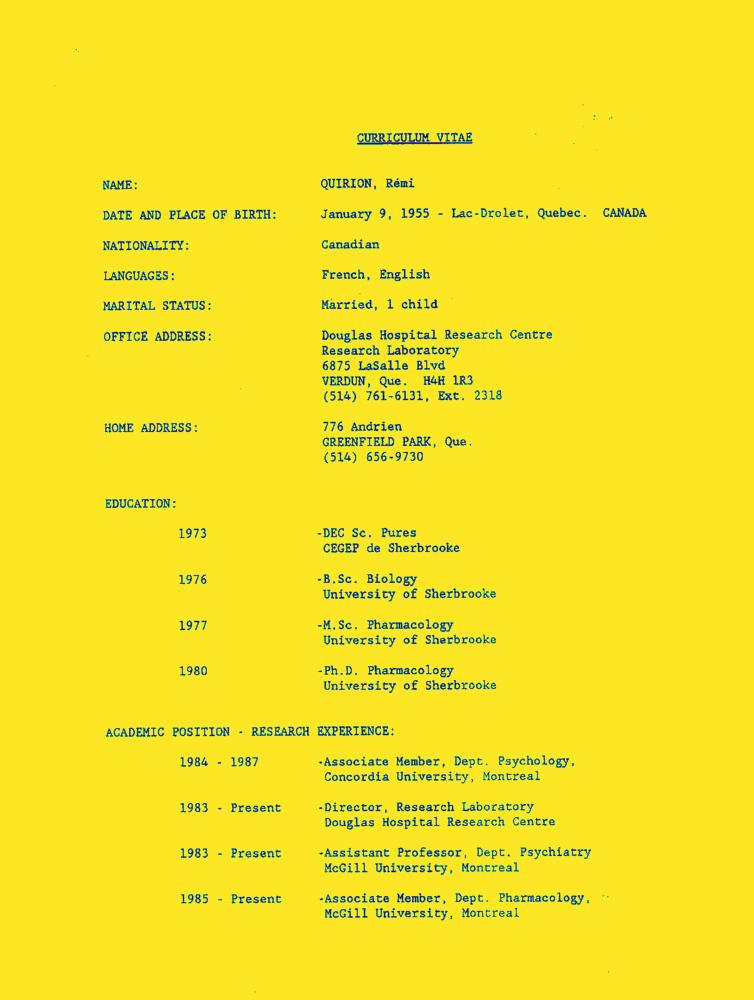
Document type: Resume-Doc